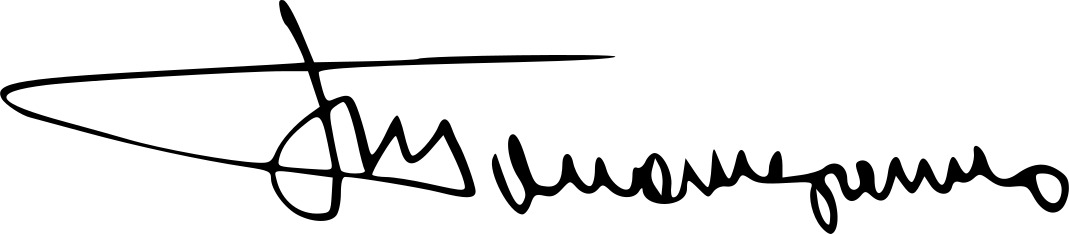
Signature of: panteleimon ponomarenko